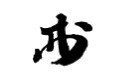
Signature of: kuroda kiyotaka